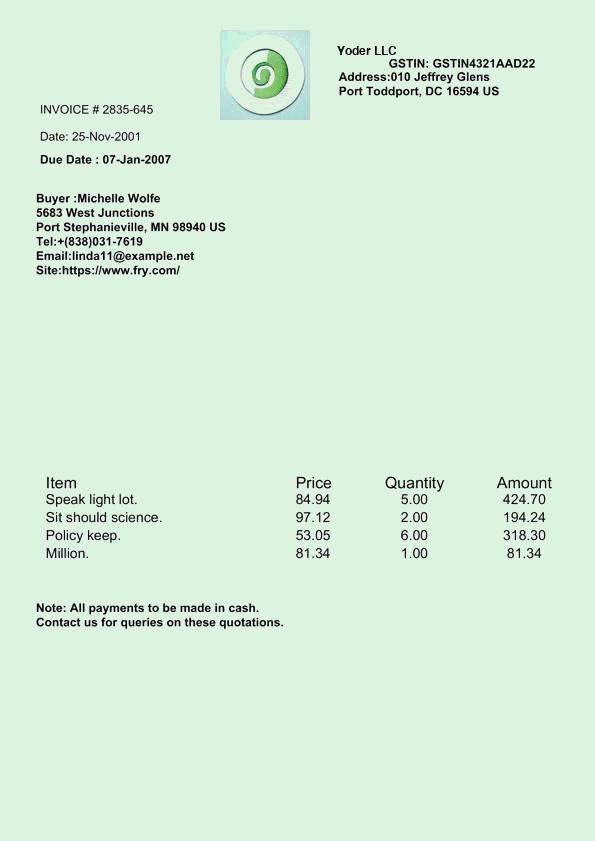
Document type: Invoice